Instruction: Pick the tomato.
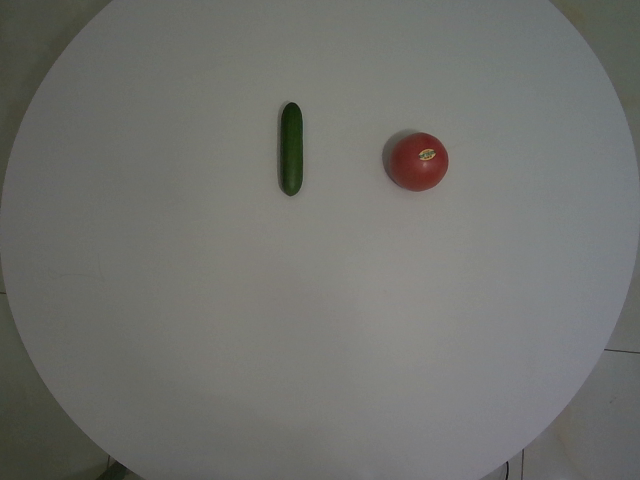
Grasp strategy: vertical